Question: Talk about the condition:
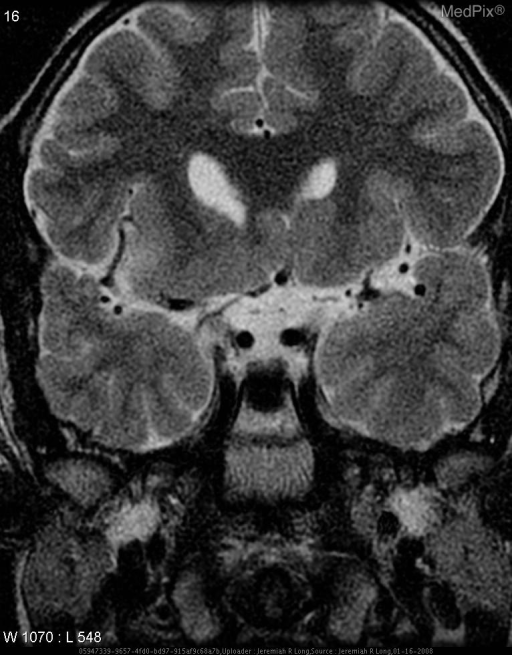
Answer: The disease is discussed as: Septo-optic dysplasia (SOD) (de Morsier syndrome) is a congenital malformation syndrome manifested by hypoplasia (underdevelopment) of the optic nerve, hypopituitarism, and absence of the septum pellucidum (a midline part of the brain). In a severe case, this results in pituitary hormone deficiencies, blindness, and mental retardation. However, there are milder degrees of each of the three problems, and some children only have one or two of the three.

Neuroradiologically, intracranial malformations associated with septo-optic dysplasia include agenesis of the corpus callosum, schizencephaly, and lobar holoprosencephaly.

The optic nerve hypoplasia is generally manifested by nystagmus (involuntary eye movements, often side-to-side) and a smaller-than-usual optic disk. The degree of visual impairment is variable, and ranges from normal vision to complete blindness. When nystagmus develops, it typically appears by 1-4 months of age, and usually indicates that there will be a significant degree of visual impairment, but the severity is difficult to predict in infancy. Although there are many measures to compensate for visual impairment, no treatment is available to induce normal optic nerve function.

The degree of pituitary deficiency is also variable, and ranges from normal function, to deficiency of a single hormone, to deficiency of both anterior and posterior hormones (termed panhypopituitarism